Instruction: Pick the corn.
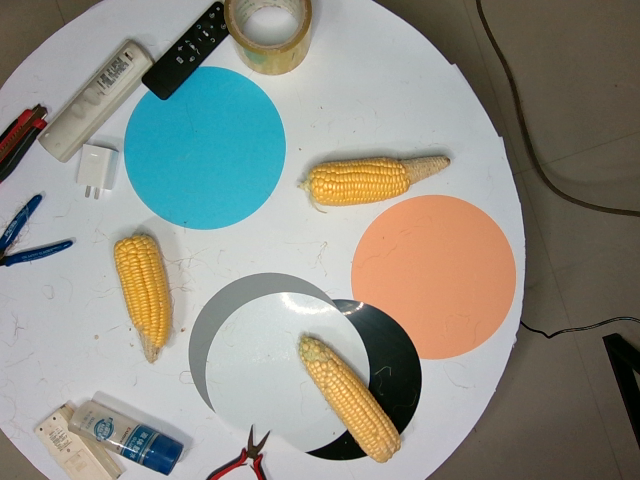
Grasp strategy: vertical